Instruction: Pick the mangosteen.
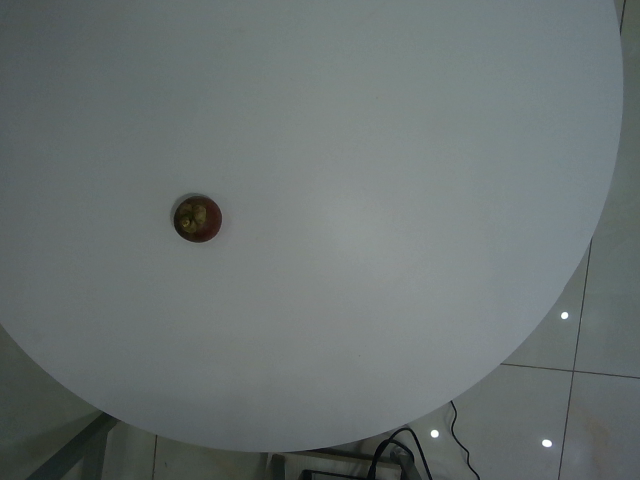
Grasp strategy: vertical